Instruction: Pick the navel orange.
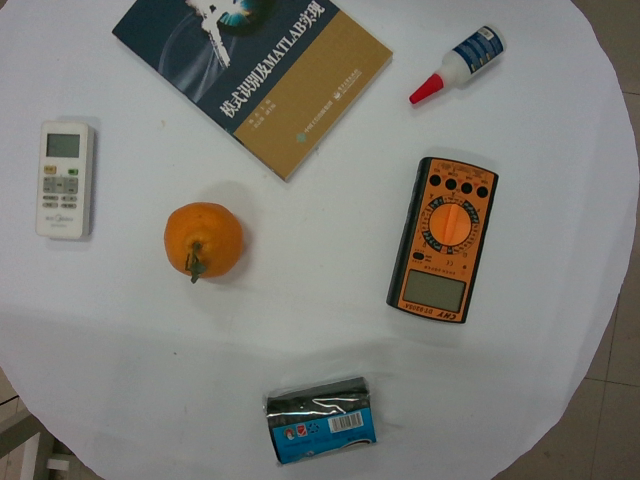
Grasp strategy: vertical